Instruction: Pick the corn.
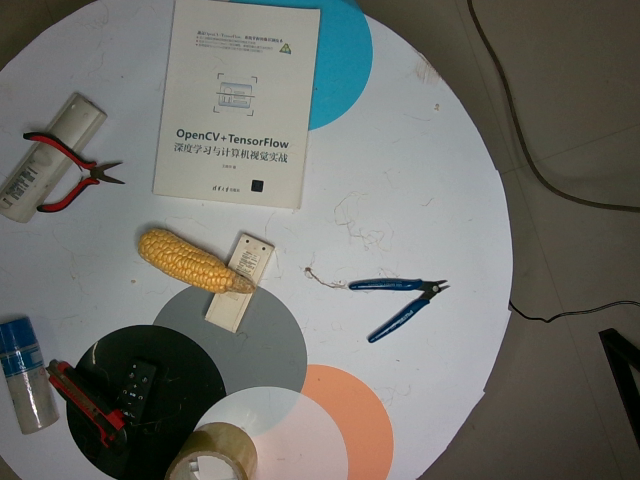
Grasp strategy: vertical